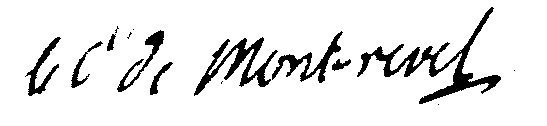
Signature of: florent alexandre melchior de la baume